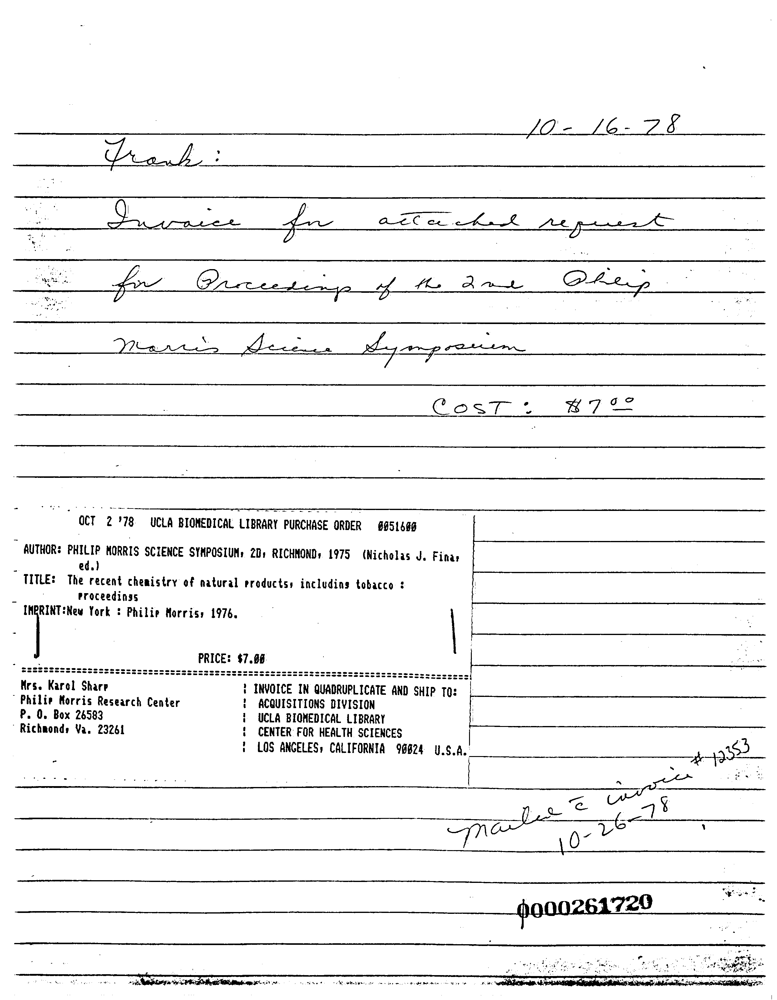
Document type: Invoice